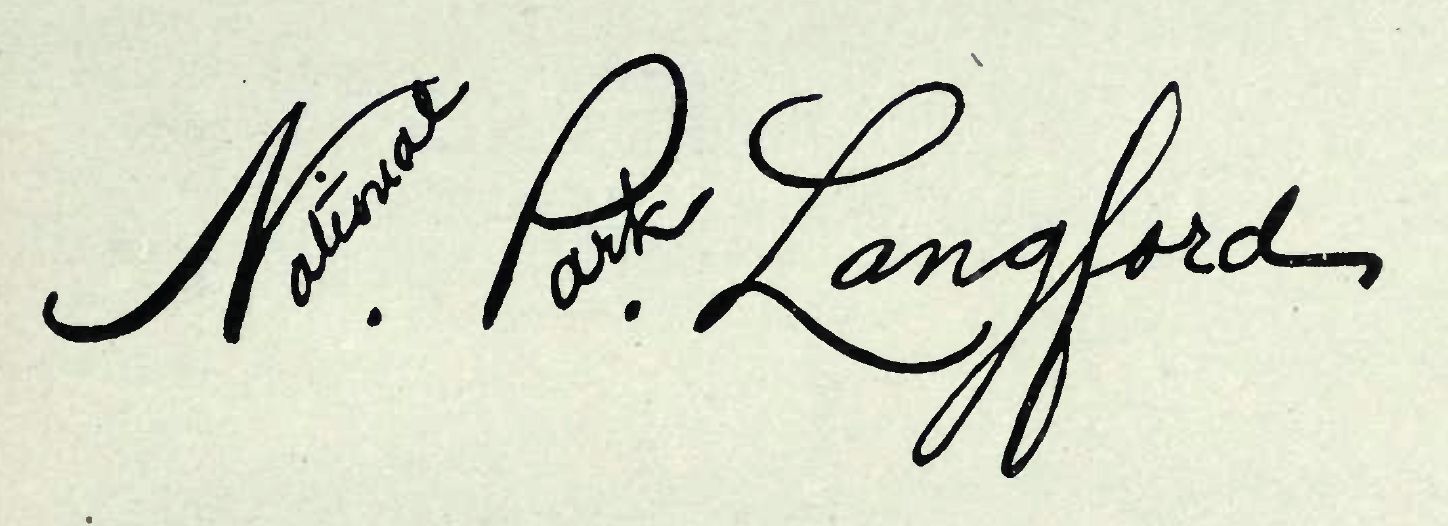
Signature of: nathaniel p langford